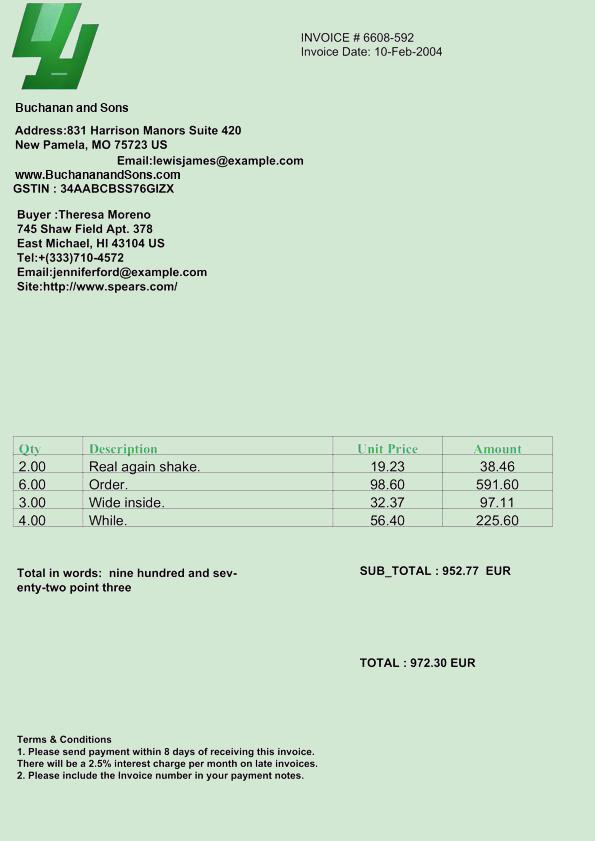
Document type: Invoice